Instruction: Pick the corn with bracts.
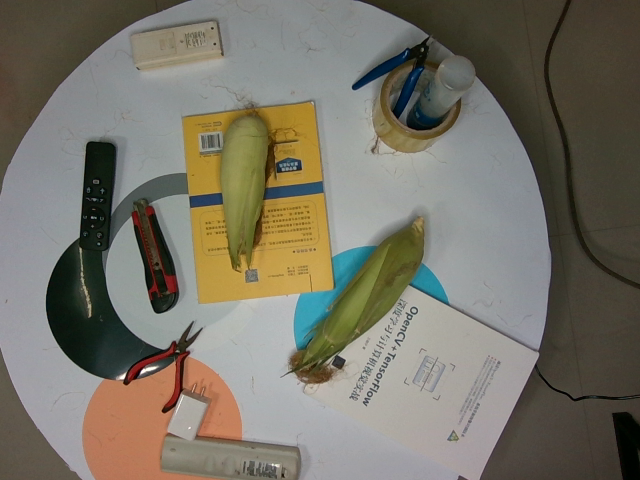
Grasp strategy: vertical